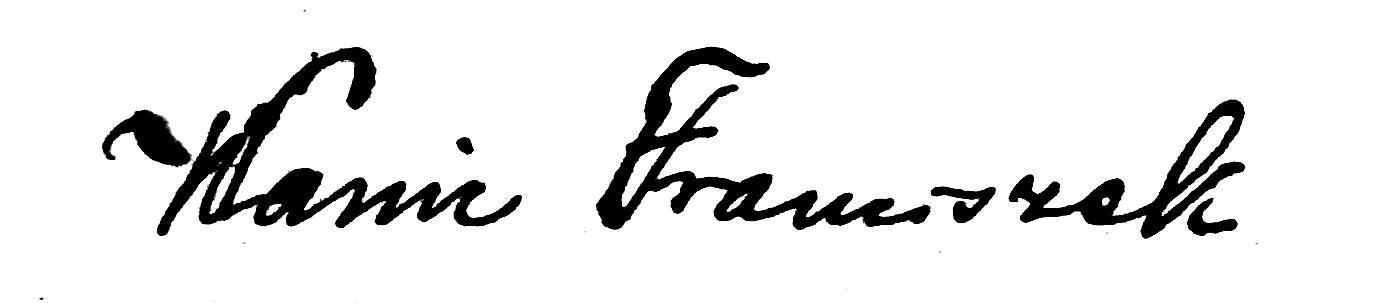
Signature of: franciszek wanic